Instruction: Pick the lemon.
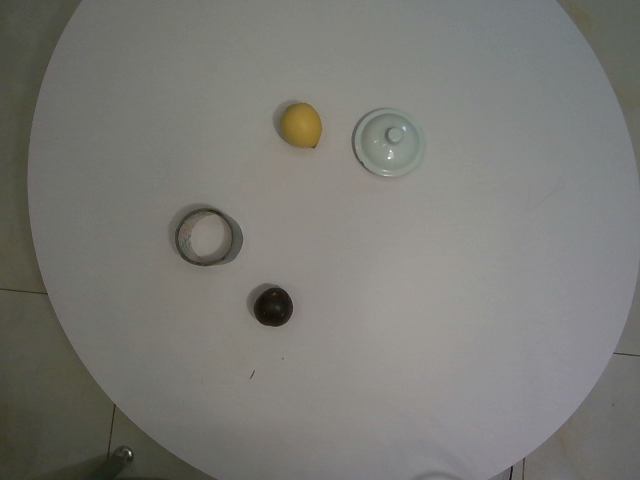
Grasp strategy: vertical